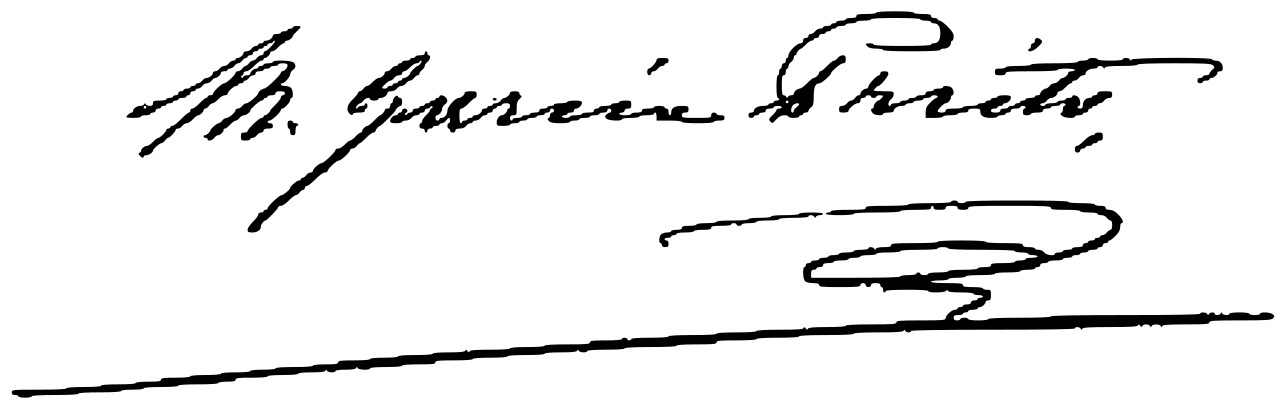
Signature of: manuel garcía prieto 1st marquis of alhucemas